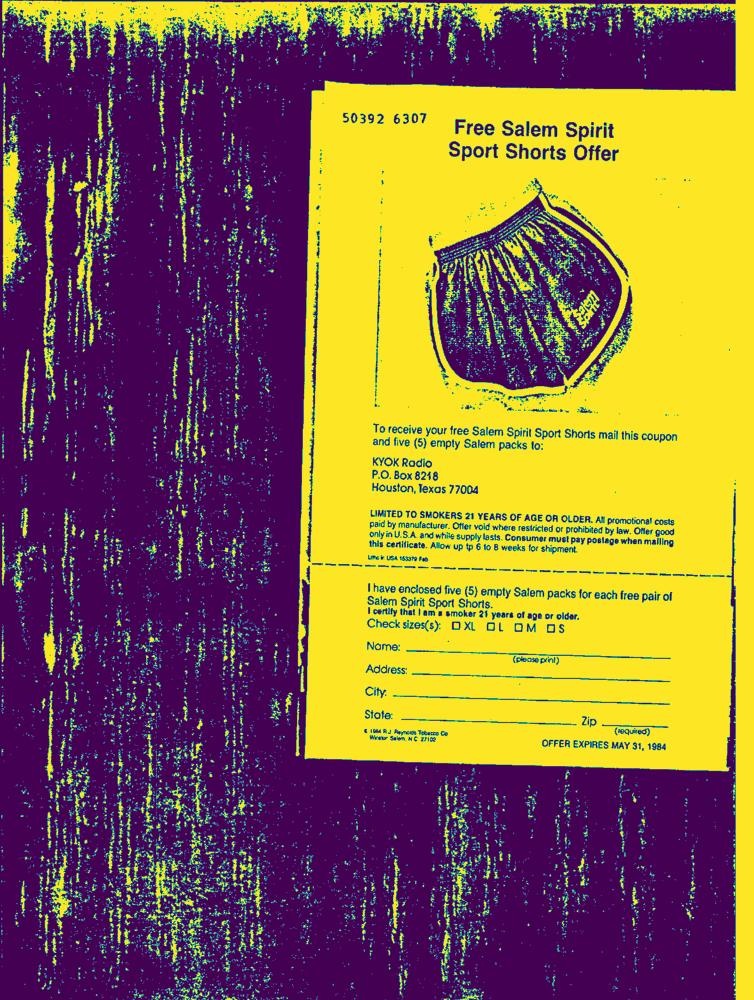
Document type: AD